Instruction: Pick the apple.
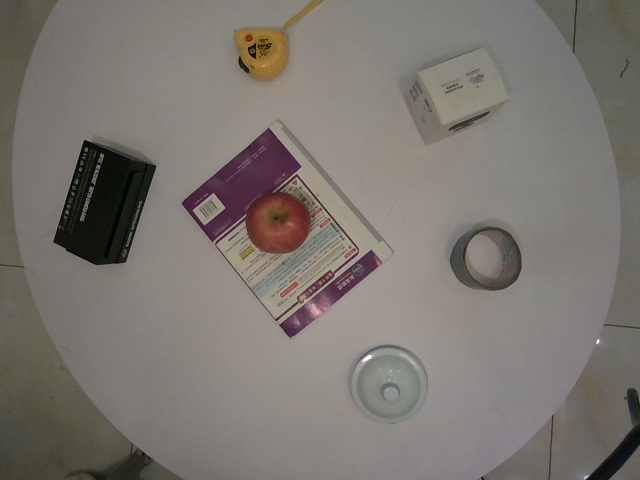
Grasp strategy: vertical